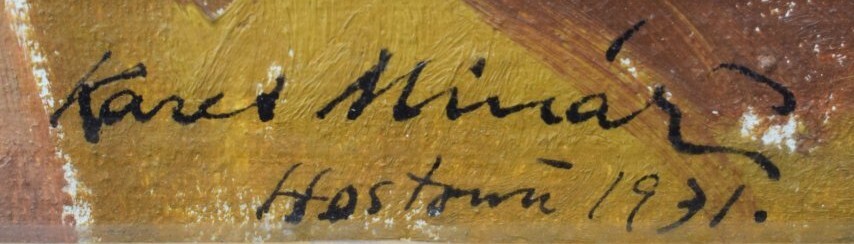
Signature of: karel minář